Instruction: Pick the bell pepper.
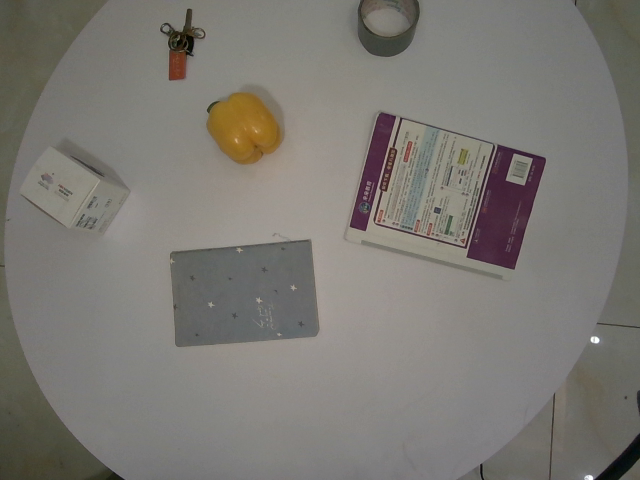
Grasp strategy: vertical